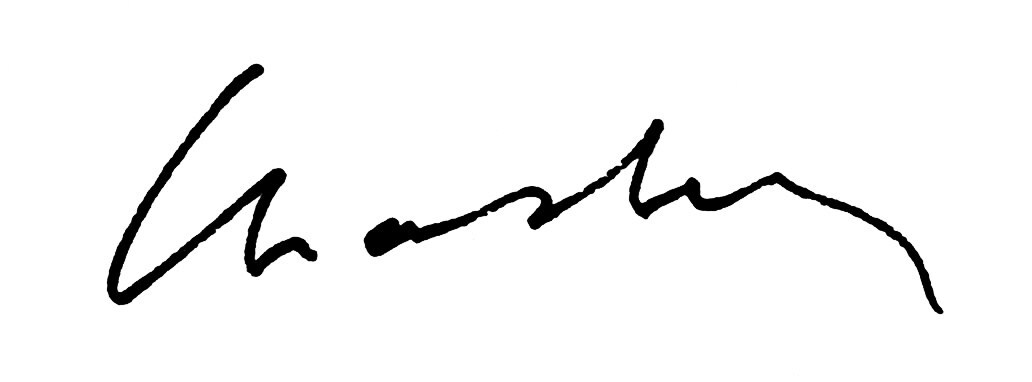
Signature of: roger chastel